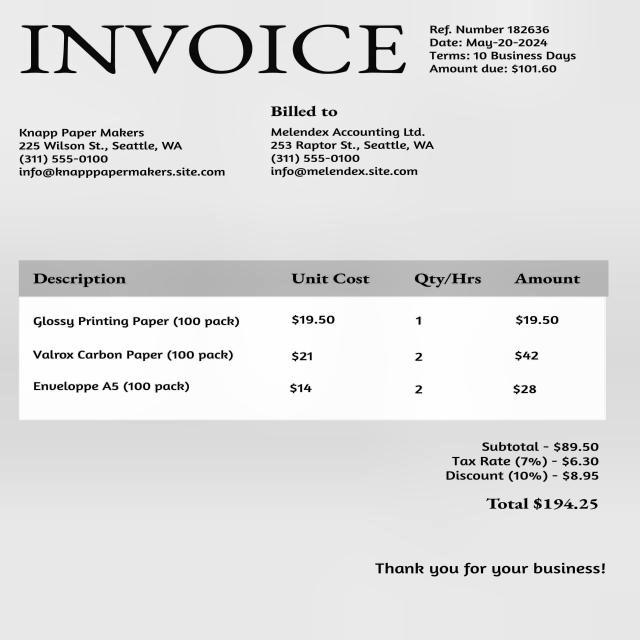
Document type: Invoice